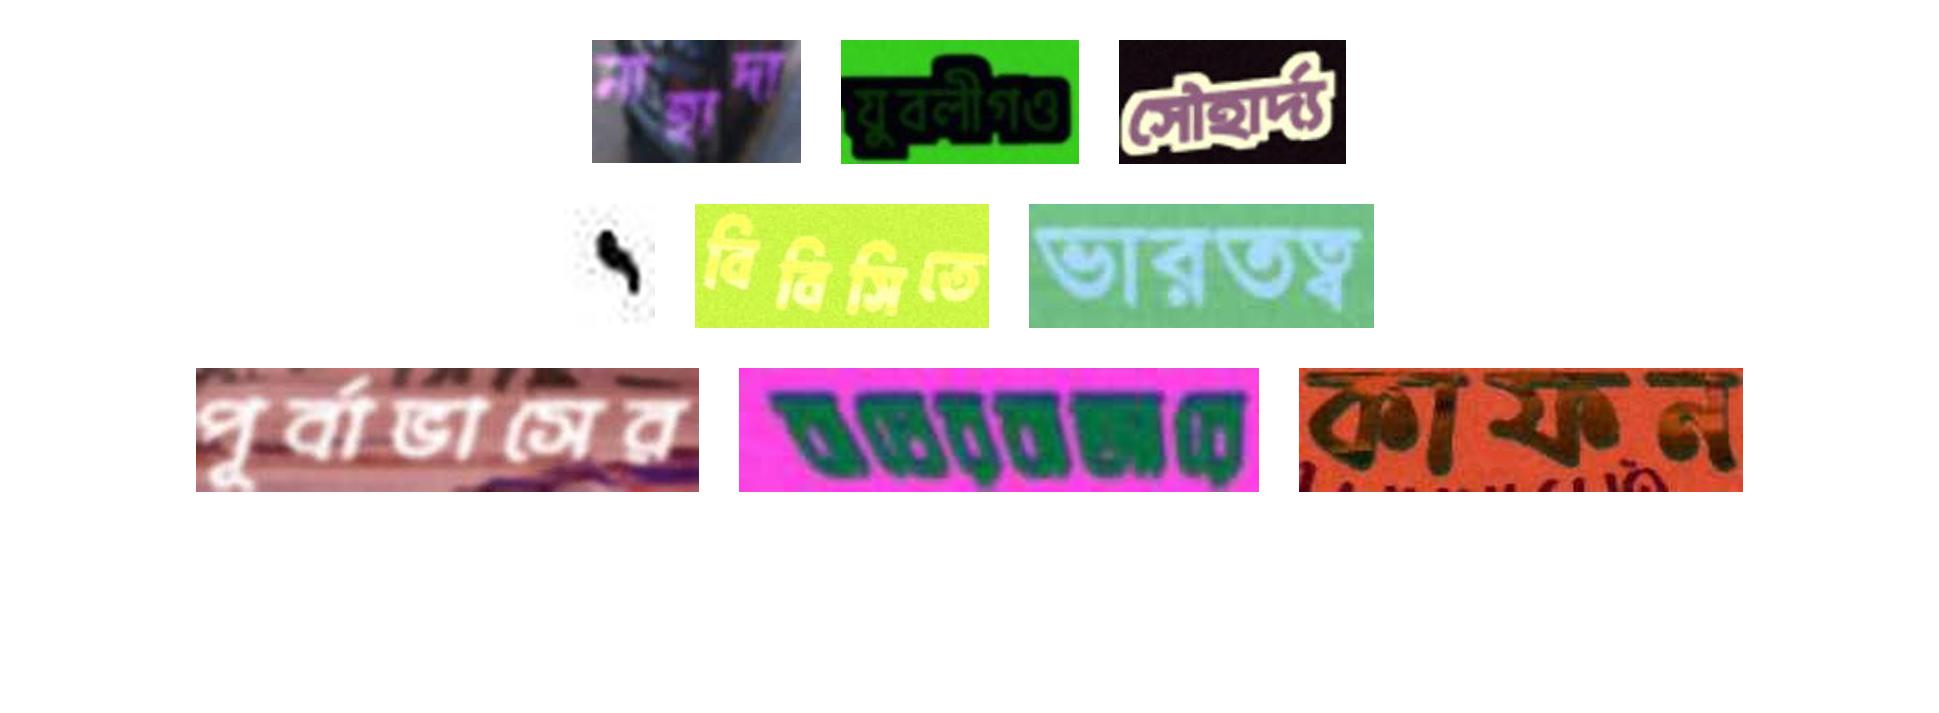
নাহাদা যুবলীগও সৌহার্দ্য
, বিবিসিতে ভারতত্ব
পূর্বাভাসের বাঘেরবাজারে কাফন